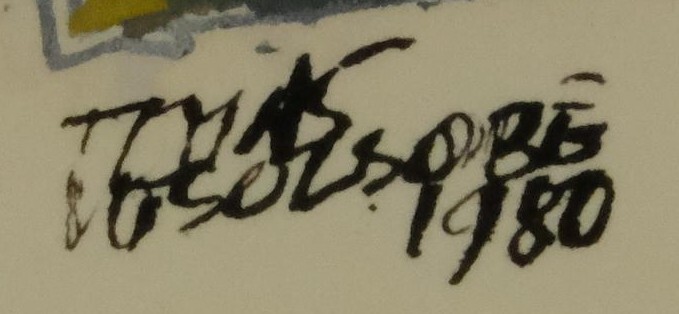
Signature of: tomáš vosolsobě